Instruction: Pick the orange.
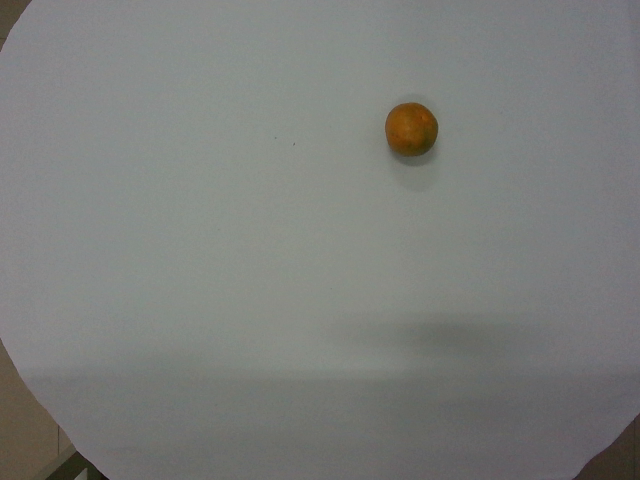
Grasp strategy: vertical